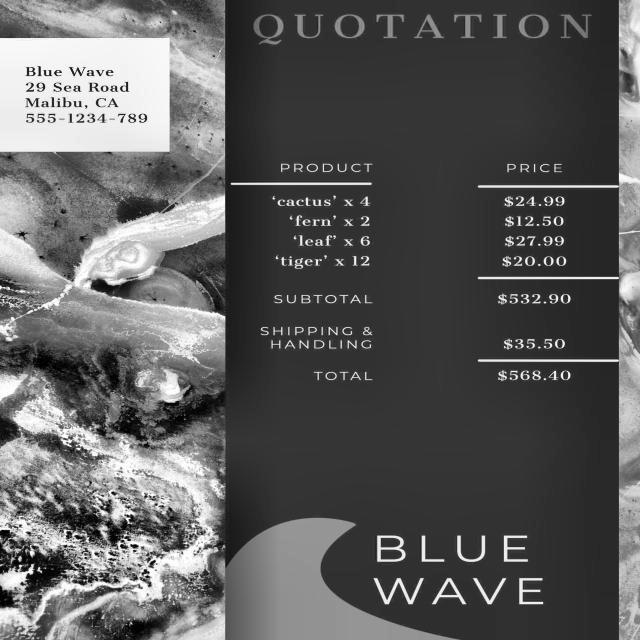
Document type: Invoice